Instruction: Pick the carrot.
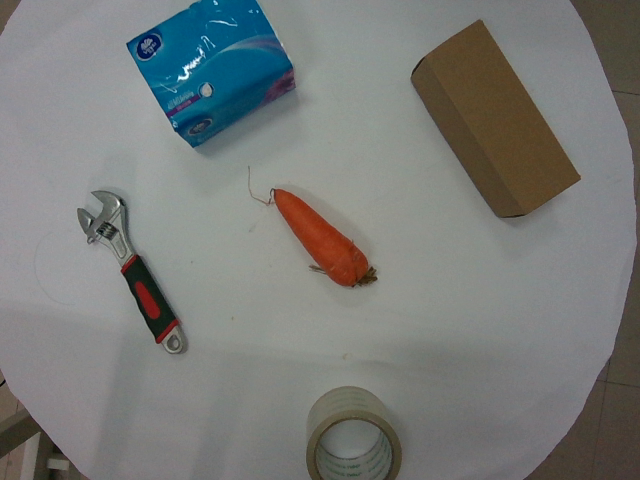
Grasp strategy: vertical